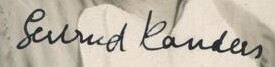
Signature of: gertruda kaudersová